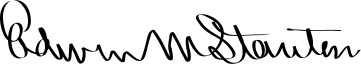
Signature of: edwin m stanton